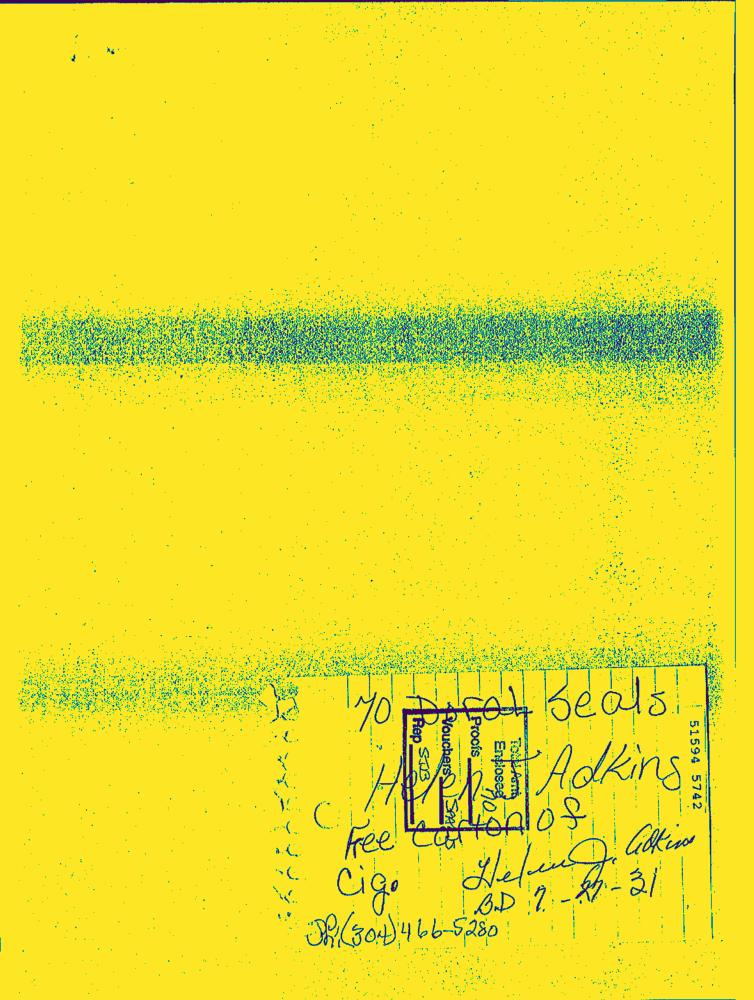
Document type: Hand-Written